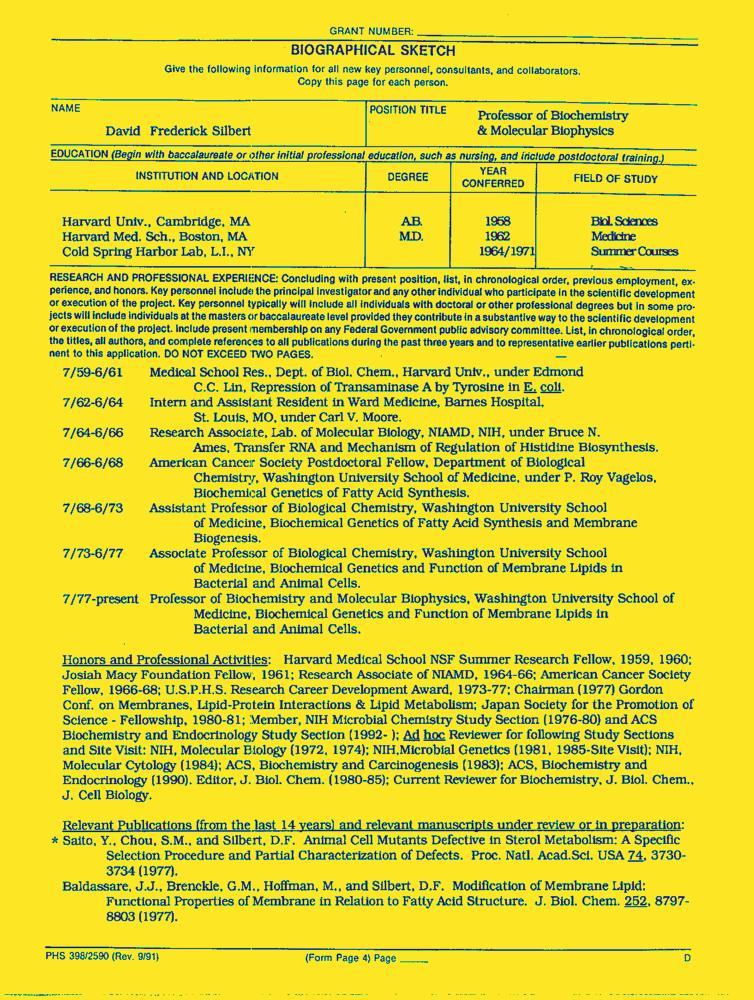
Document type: Resume-Doc